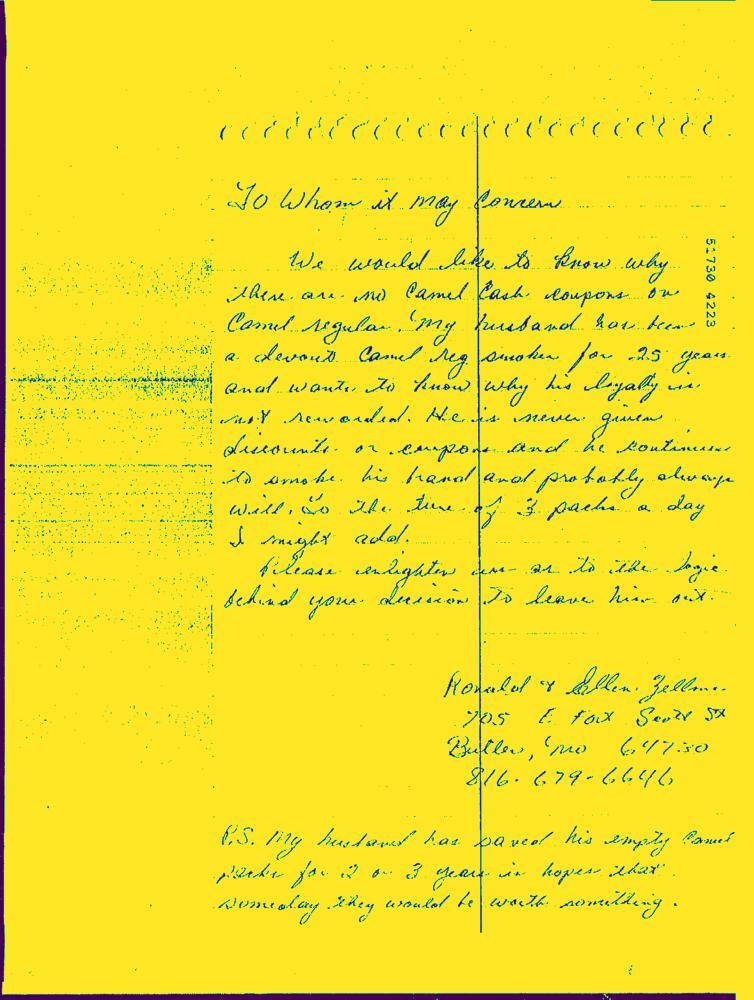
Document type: Hand-Written